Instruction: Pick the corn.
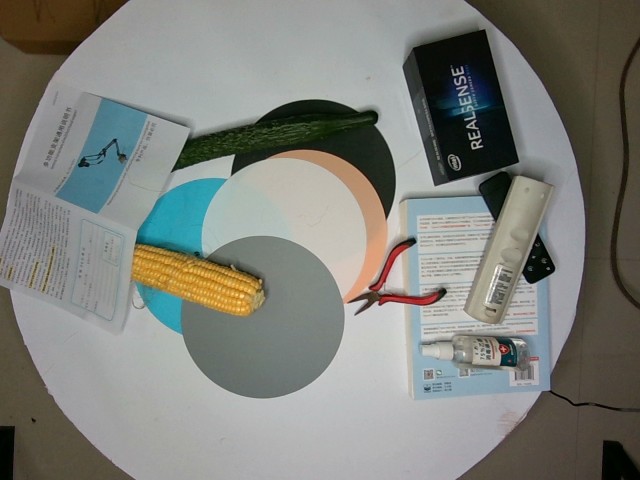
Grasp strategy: vertical